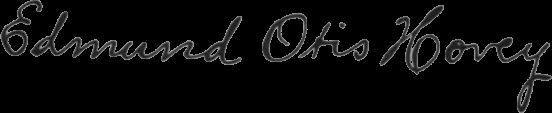
Signature of: edmund otis hovey